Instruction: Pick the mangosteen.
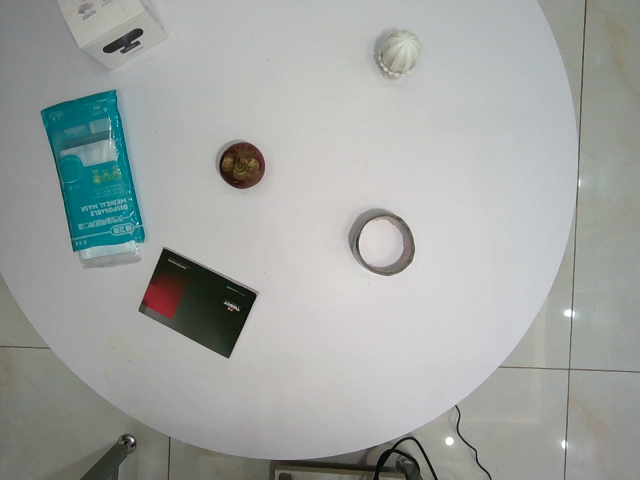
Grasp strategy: vertical